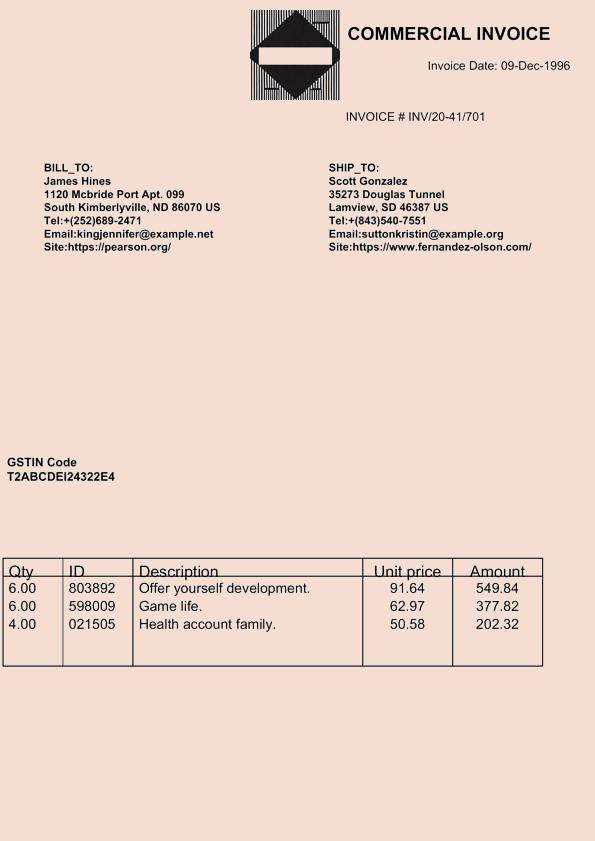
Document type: Invoice